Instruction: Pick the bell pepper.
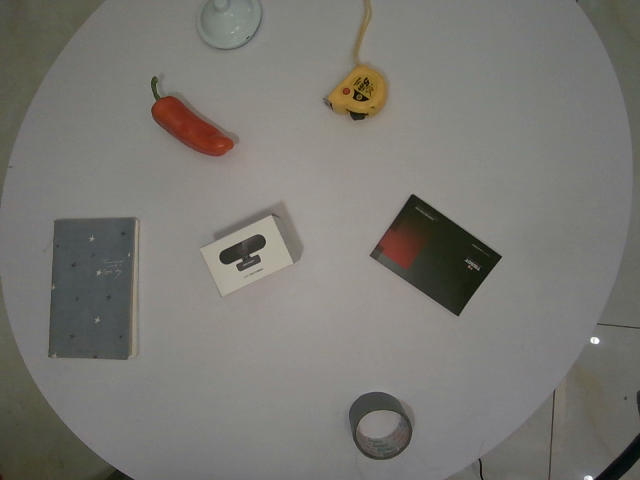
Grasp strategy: vertical